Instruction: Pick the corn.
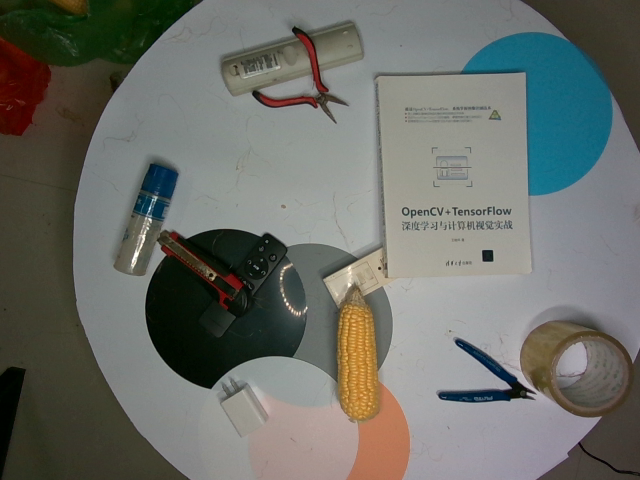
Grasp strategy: vertical